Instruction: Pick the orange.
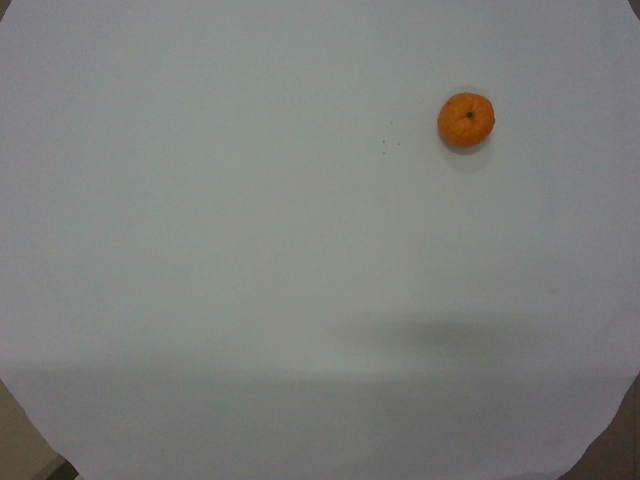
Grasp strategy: vertical